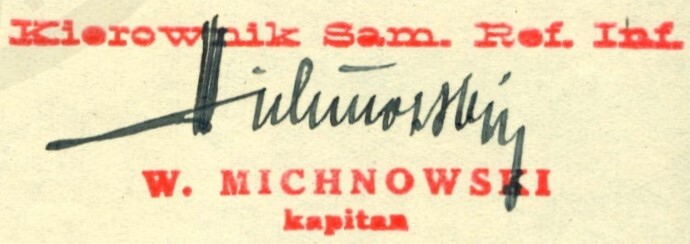
Signature of: wacław michnowski